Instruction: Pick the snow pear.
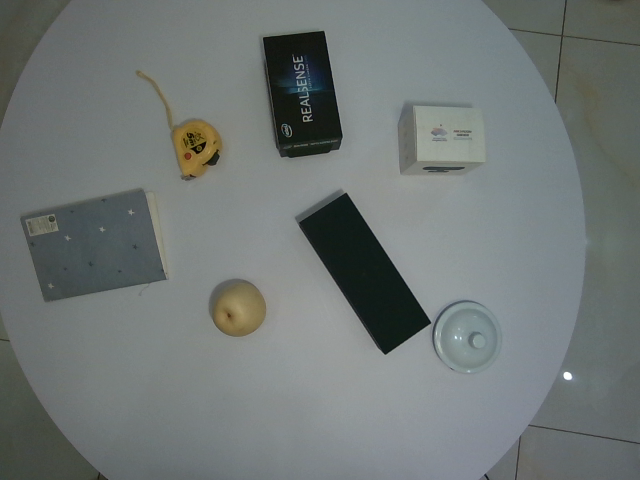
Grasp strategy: vertical